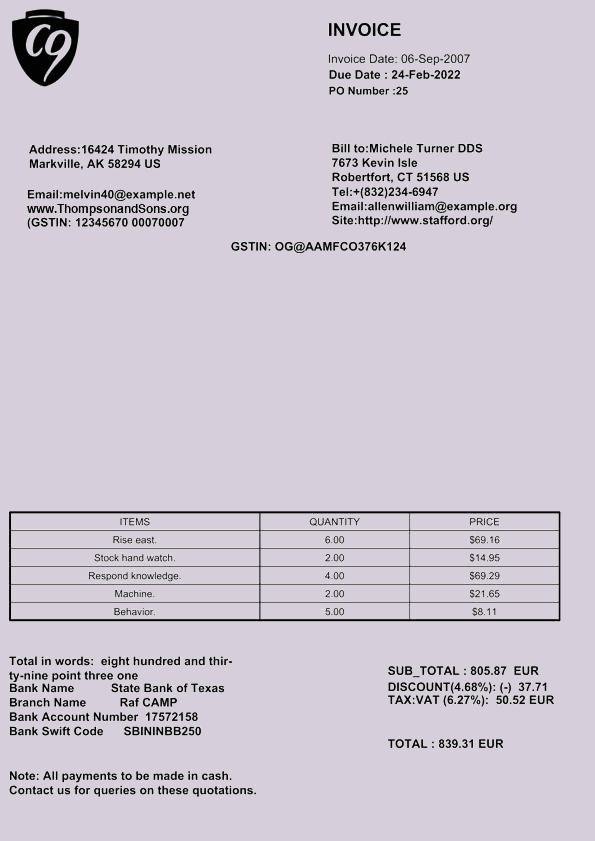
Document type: Invoice